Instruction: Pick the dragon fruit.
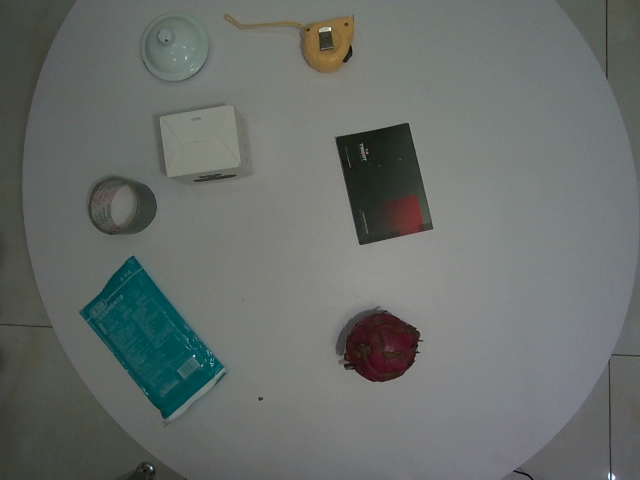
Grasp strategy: vertical